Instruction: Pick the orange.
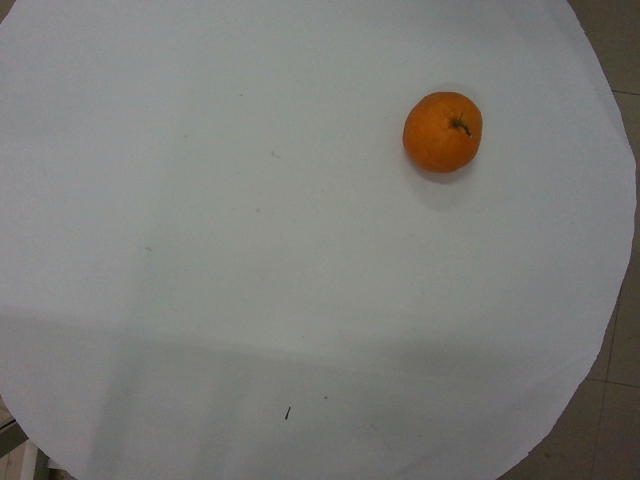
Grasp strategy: vertical